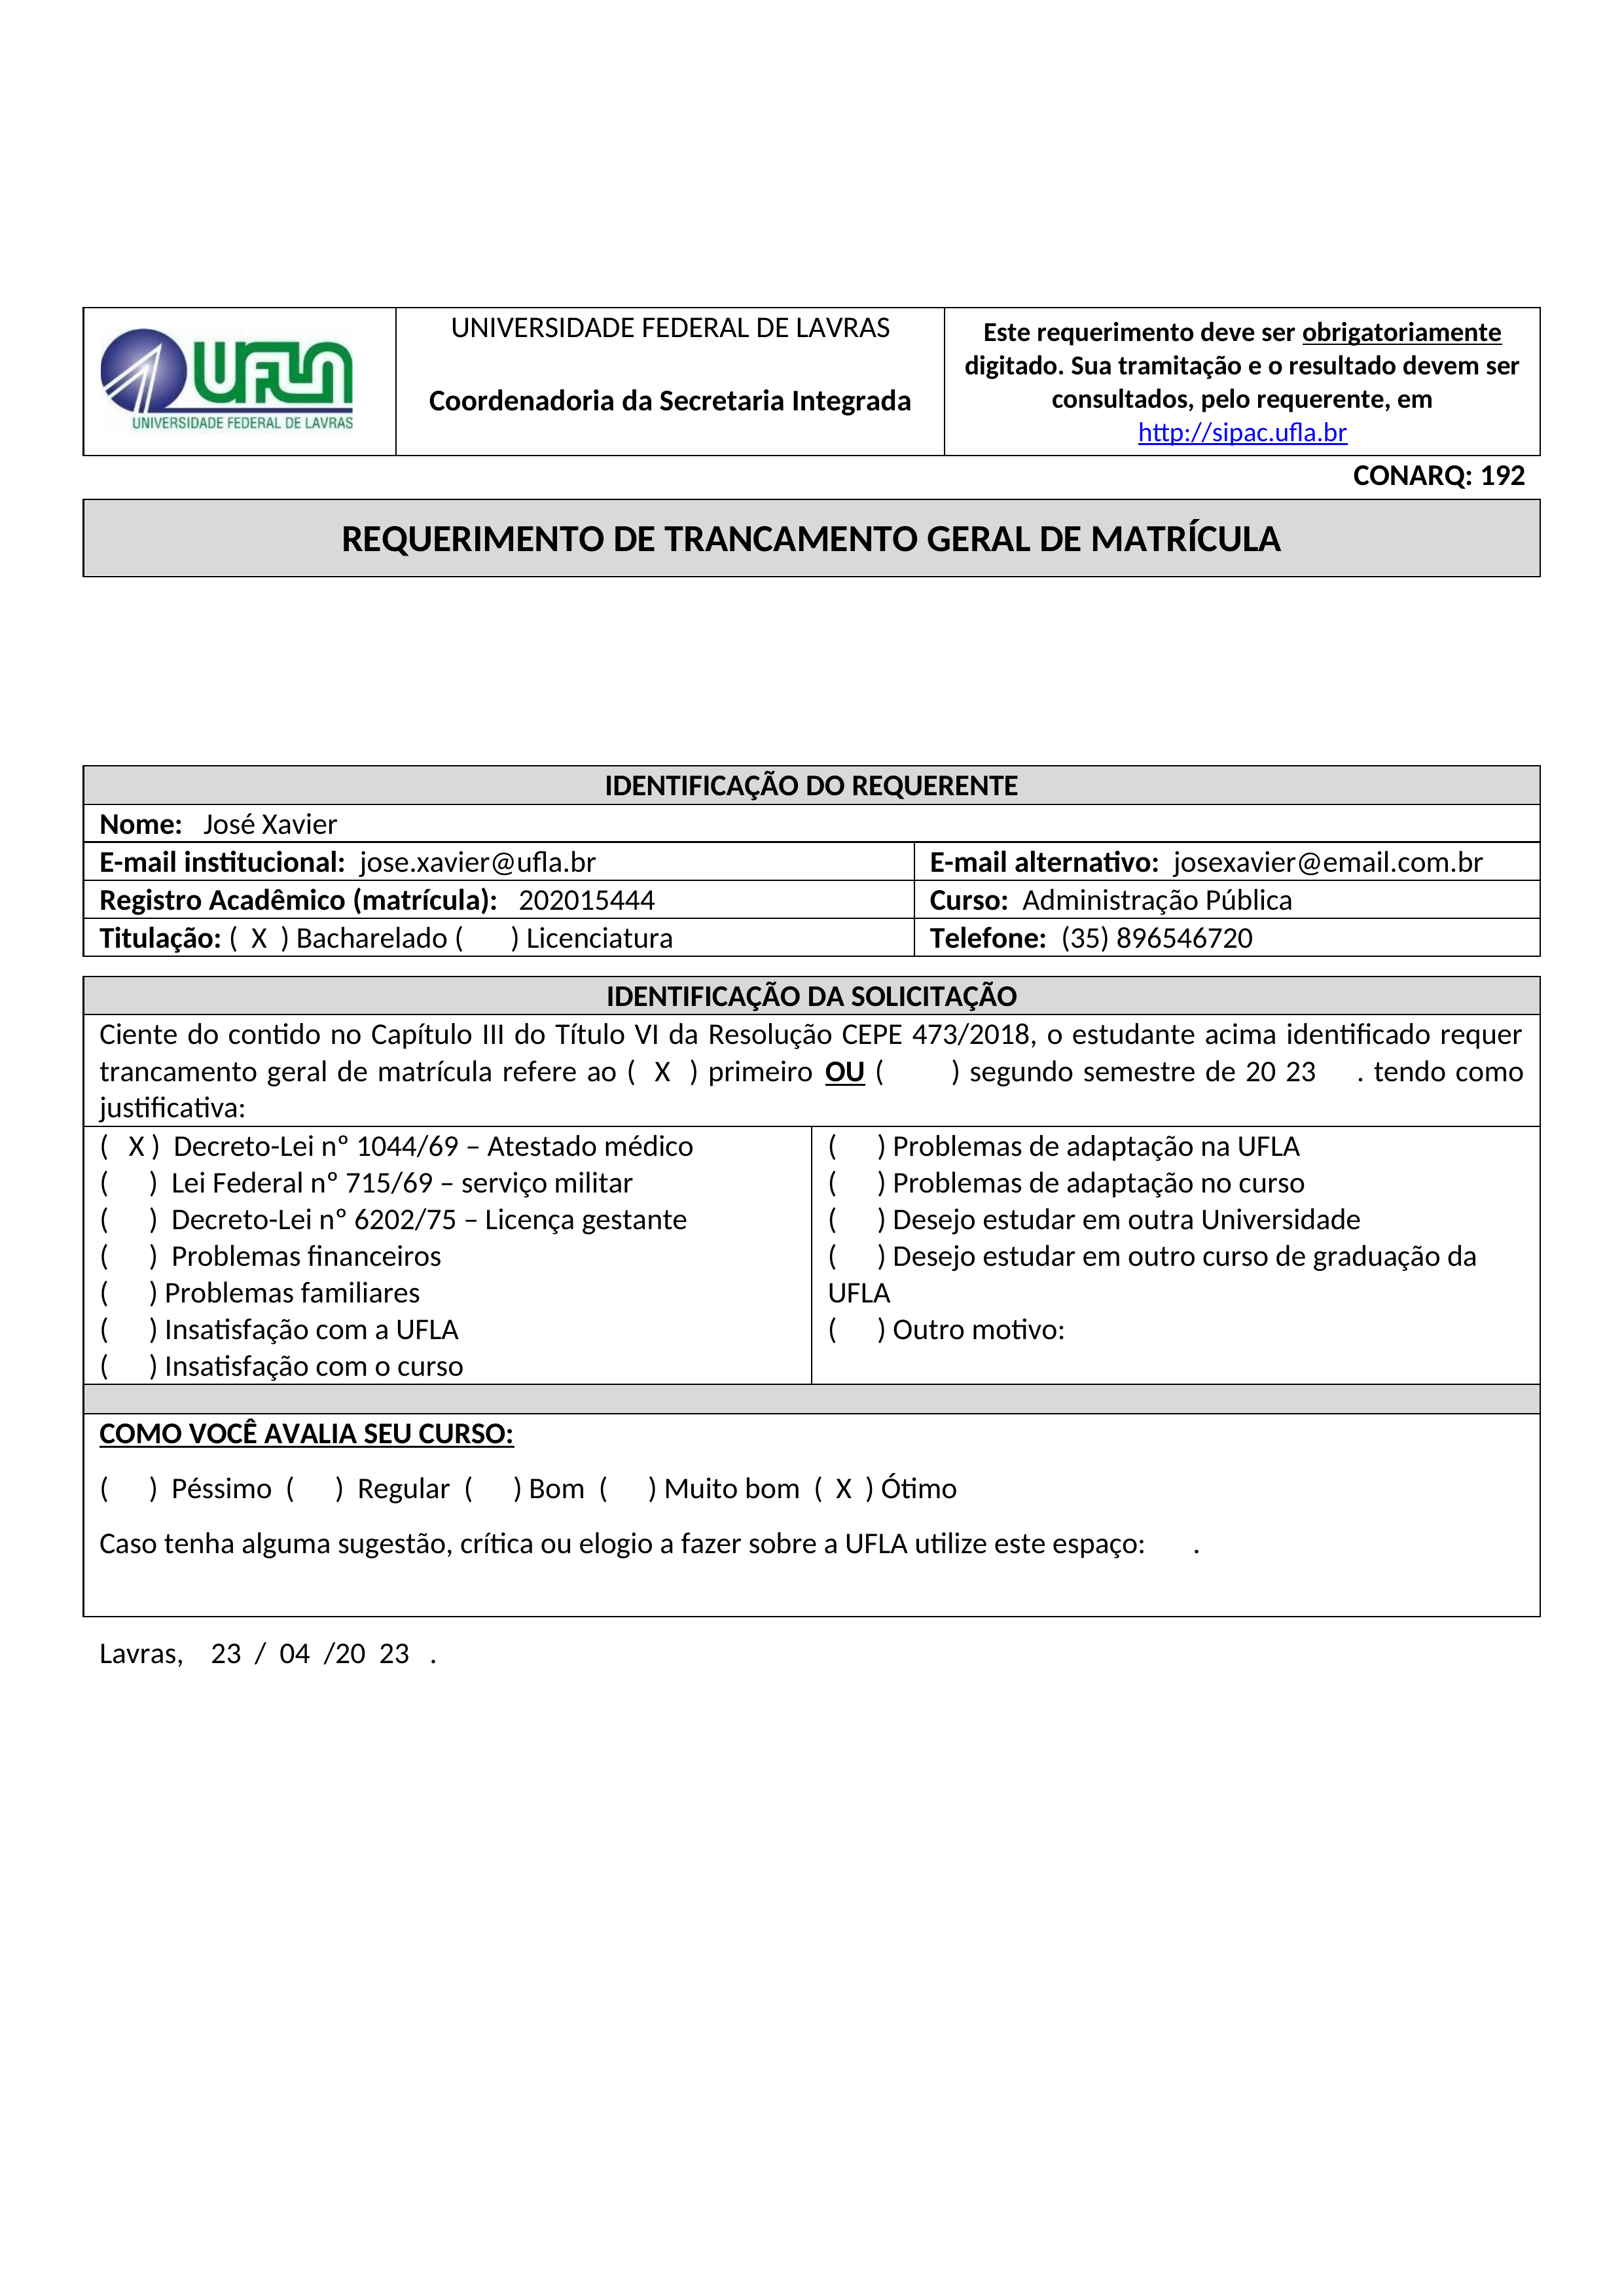
UNIVERSIDADE FEDERAL DE LAVRAS
Este requerimento deve ser obrigatoriamente digitado. Sua tramitação e o resultado devem ser consultados, pelo requerente, em http://sipac.ufla.br
UFLA
Coordenadoria da Secretaria Integrada
UNIVERSIDADE FEDERAL DE LAVRAS
CONARQ: 192
REQUERIMENTO DE TRANCAMENTO GERAL DE MATRÍCULA
IDENTIFICAÇÃO DO REQUERENTE
Nome:
José Xavier
E-mail institucional:
jose.xavier@ufla.br
E-mail alternativo:
josexavier@email.com.br
Registro Acadêmico (matrícula):
202015444
Curso:
Administração Pública
Titulação:
( )Licenciatura
Bacharelado
(X)
Telefone:
(35) 896546720
IDENTIFICAÇÃO DA SOLICITAÇÃO
tendo como justificativa:
( ) Problemas de adaptação na UFLA
Decreto-Lei nº 1044/69 - Atestado médico
(X)
( ) Lei Federal n° 715/69 - servico militar
( ) Problemas de adaptação no curso
( ) Decreto-Lei nº 6202/75 - Licença gestante
() Desejo estudar em outra Universidade
() Problemas financeiros
( ) Desejo estudar em outro curso de graduação da UFLA
( ) Problemas familiares
( ) Insatisfação com a UFLA
( ) Outro motivo:
( ) Insatisfação com o curso
trancamento geral de de matrícula refere ao
() segundo
primeiro
(X)
semestre de
2023
Ciente do contido no Capítulo III do Título VI da Resolução CEPE 473/2018, o estudante acima identificado requer
OU
COMO VOCÊ AVALIA SEU CURSO:
Ótimo
(X)
() Péssimo
() Regular
( ) Muito bom
() Bom
Caso tenha alguma sugestão, crítica ou elogio a fazer sobre a UFLA utilize este espaço:
Lavras, 23/04/2023.